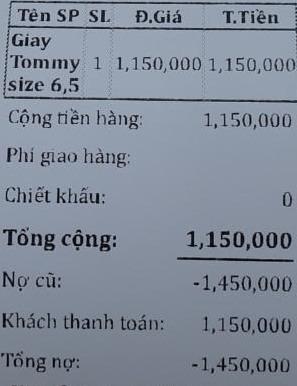
<table>
<tr>
<th>Tên SP</th>
<th>SL</th>
<th>Đ.Giá</th>
<th>T.Tiền</th>
</tr>
<tr>
<td>Giay Tommy size 6,5</td>
<td>1</td>
<td>1,150,000</td>
<td>1,150,000</td>
</tr>
</table>

Cộng tiền hàng: 1,150,000
Phí giao hàng:
Chiết khấu: 0
Tổng cộng: 1,150,000
Nợ cũ: -1,450,000
Khách thanh toán: 1,150,000
Tổng nợ: -1,450,000